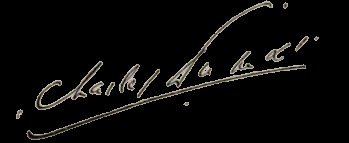
Signature of: charles dumas